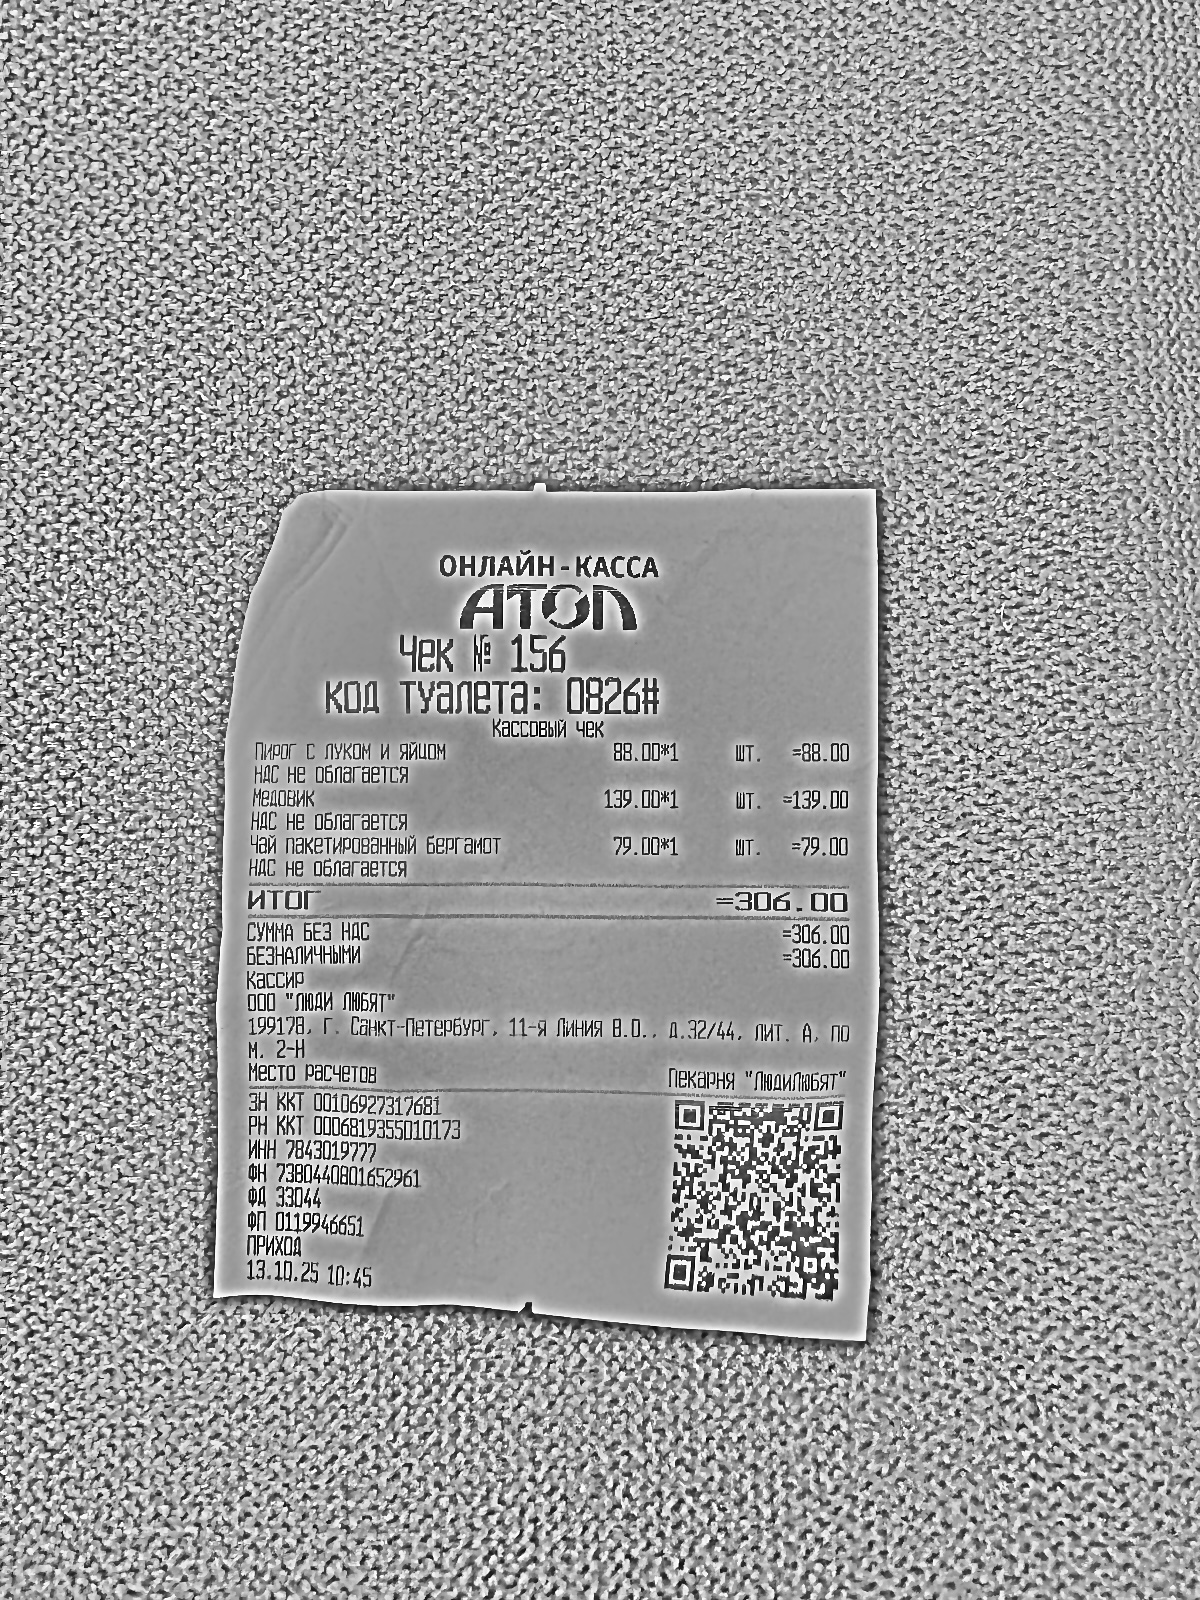
Продавец: OOO "Люди Любят"
ИНН: 7843019777
Дата: 13.10.25
Товары: Пирог с луком и яйцом; Медовик; Чай пакетированный бергамот
Количество: 1.000; 1.000; 1.000
Цена: 88.00; 139.00; 79.00
Сумма: 88.00; 139.00; 79.00
Итого: 306.00